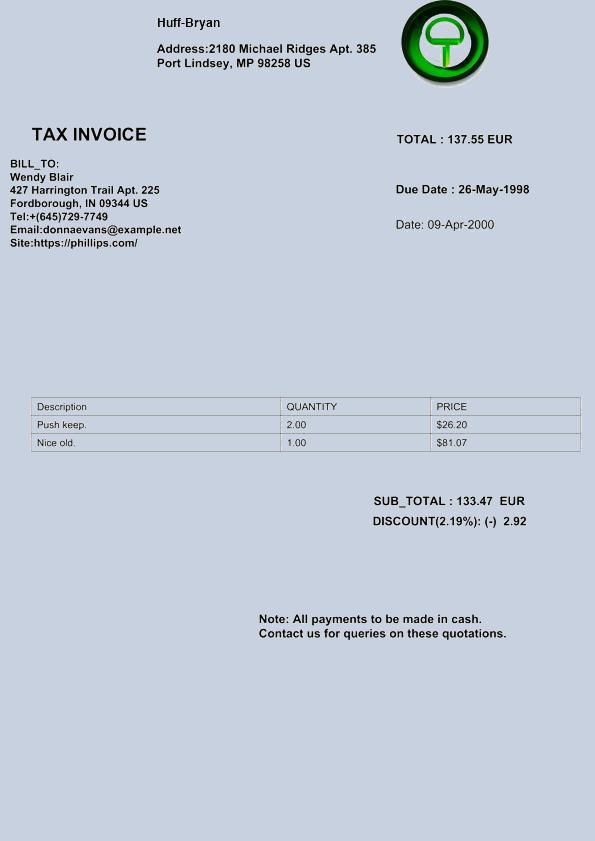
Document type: Invoice